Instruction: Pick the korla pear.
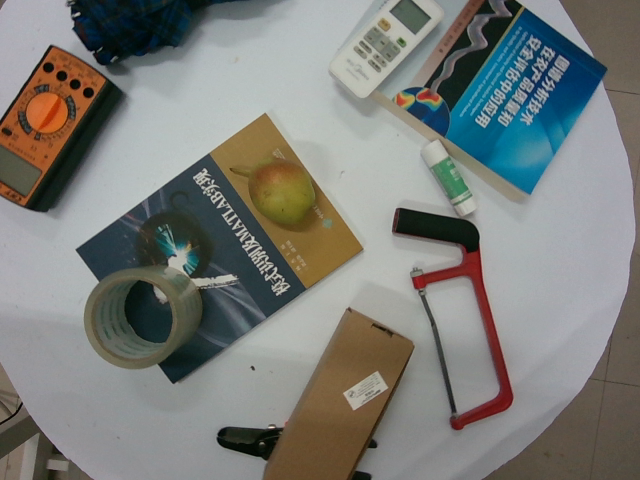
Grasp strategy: vertical